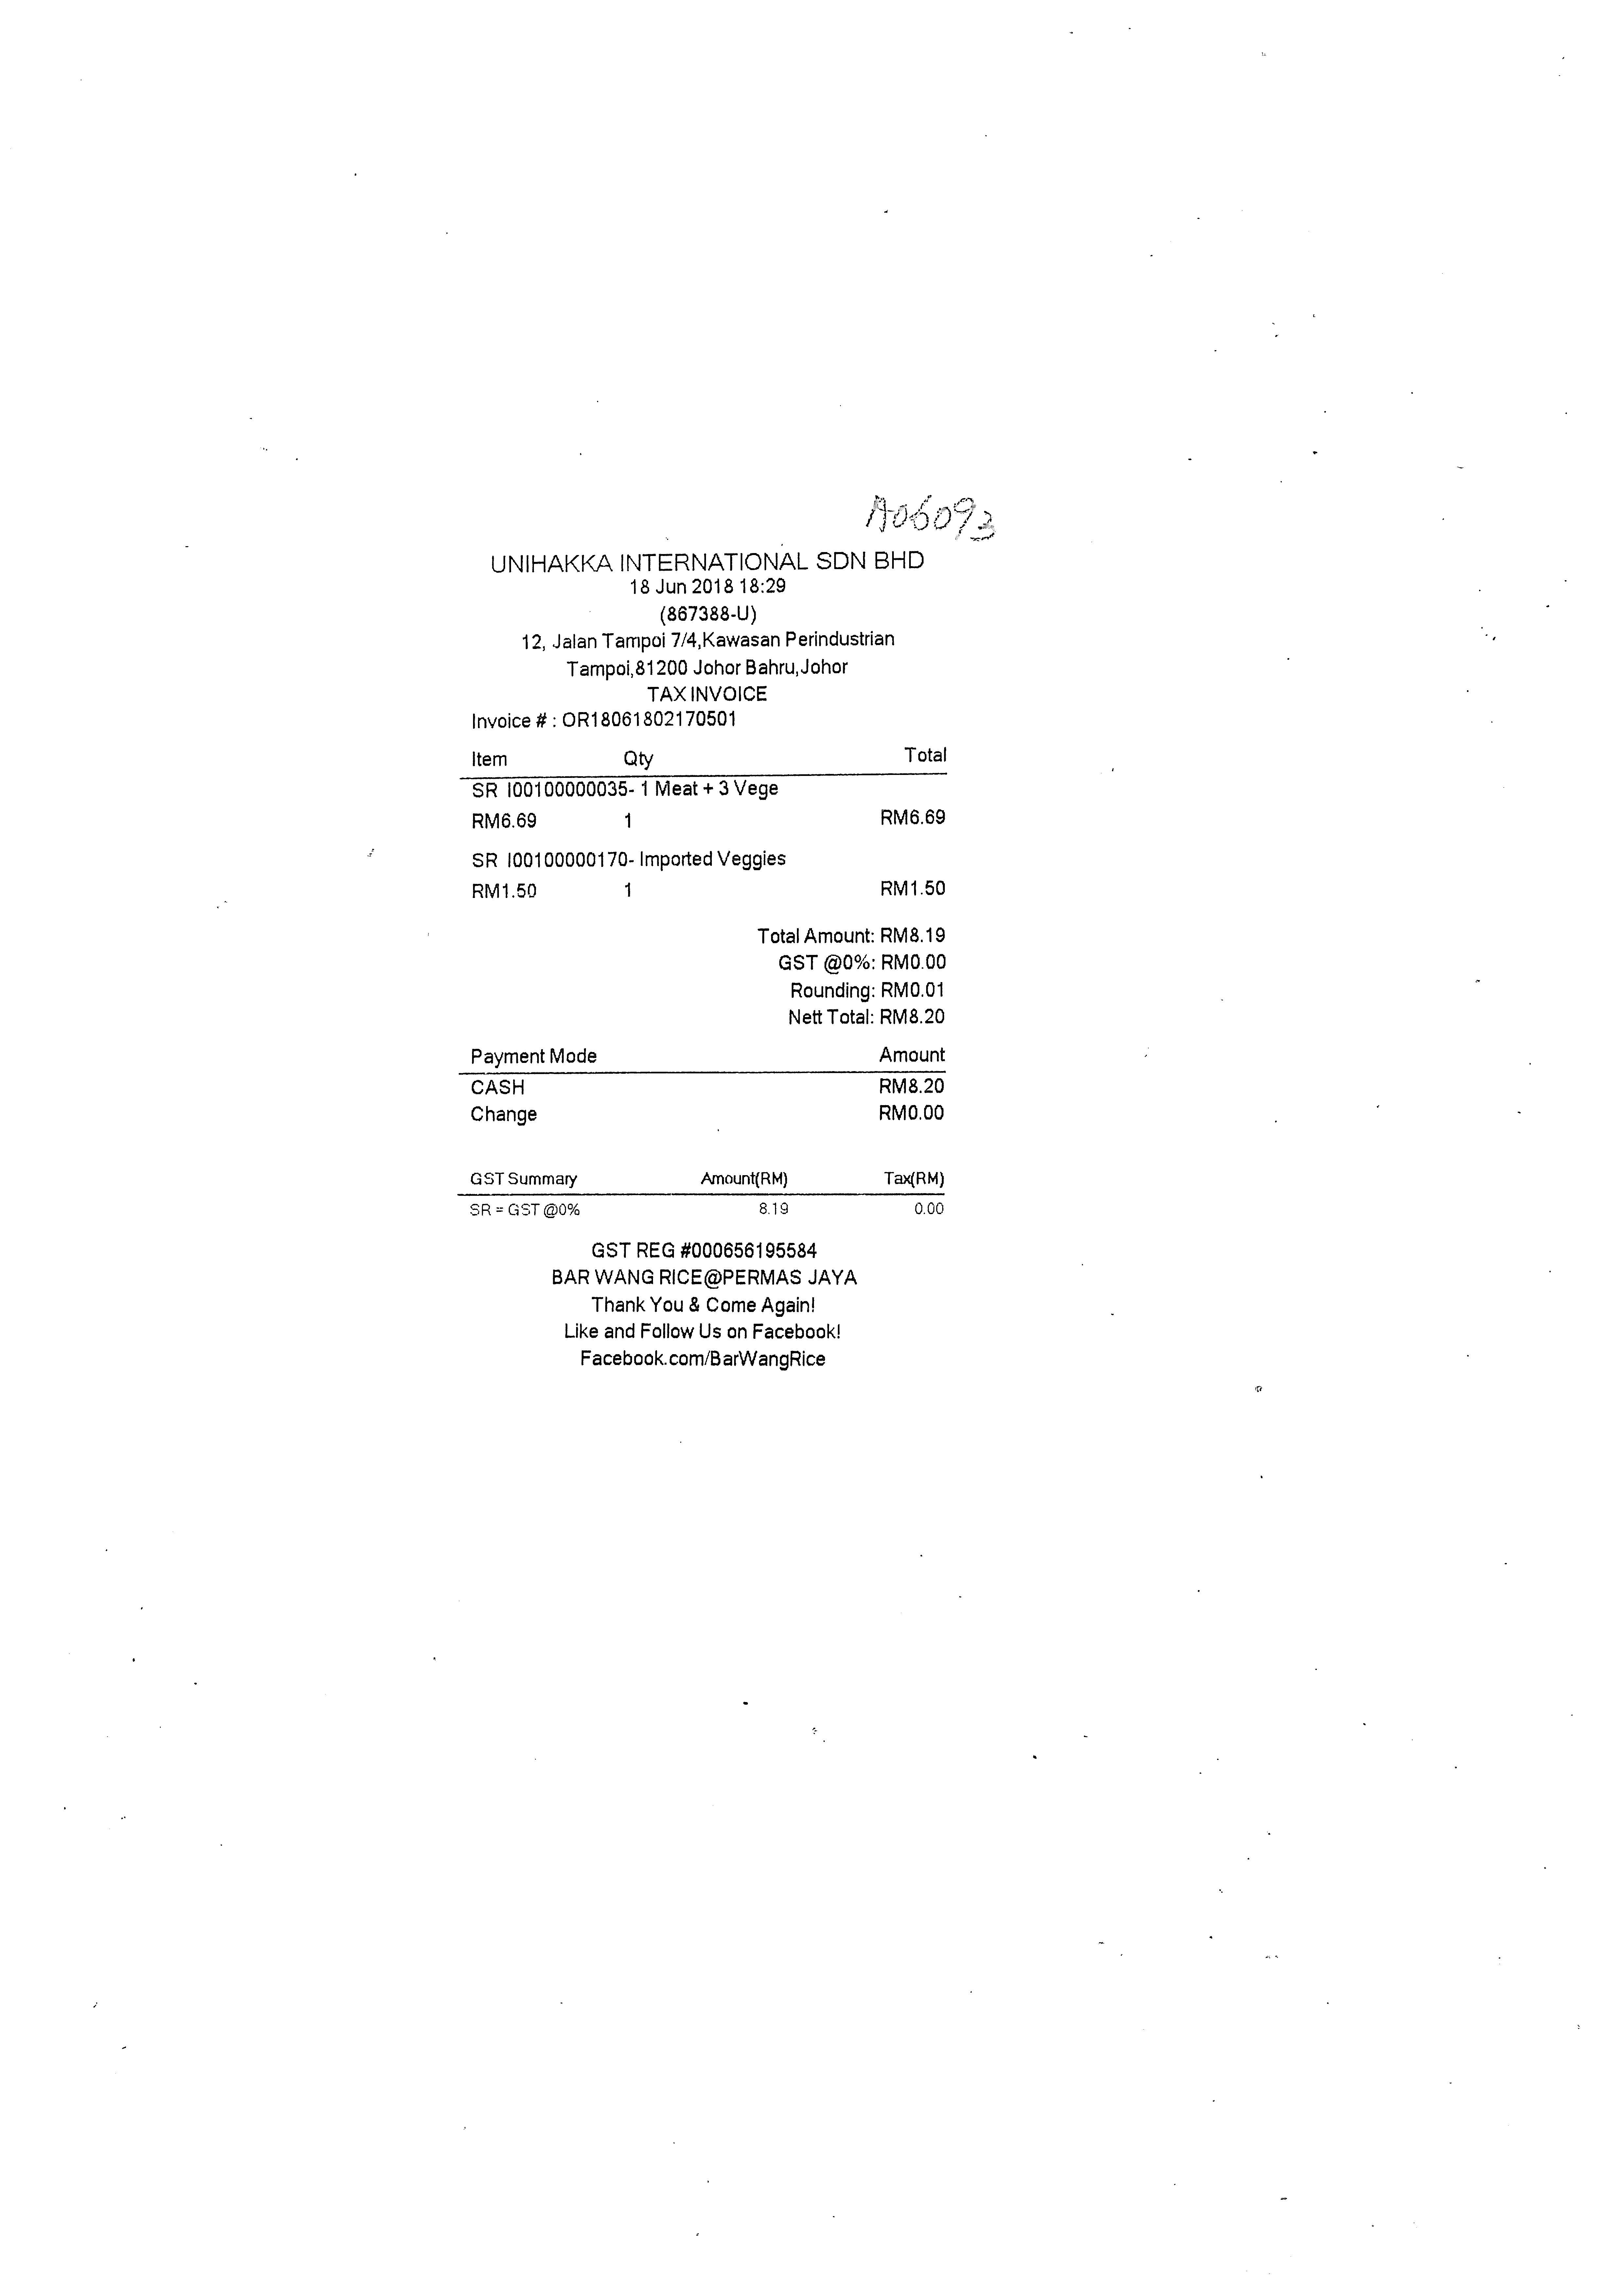
UNIHAKKA INTERNATIONAL SDN BHD
18 JUN 2018 18:29
(867388-U)
12, JALAN TAMPOI 7/4,KAWASAN PERINDUSTRIAN
TAMPOI,81200 JOHOR BAHRU, JOHOR
TAX INVOICE
INVOICE #: OR18061802170501
ITEM
QTY
TOTAL
SR I00100000035- 1 MEAT + 3 VEGE
RM6.69
SR I00100000170- IMPORTED VEGGIES
RM1.50
1
1
RM6.69
RM1.50
TOTAL AMOUNT: RM8.19
GST @0%: RM0.00
ROUNDING: RM0.01
NETT TOTAL: RM8.20
PAYMENT MODE
AMOUNT
CASH
CHANGE
RM8.20
RM0.00
GST SUMMARY
SR = GST @0%
AMOUNT(RM)
8.19
TAX(RM)
0.00
GST REG #000656195584
BAR WANG RICE@PERMAS JAYA
THANK YOU & COME AGAIN!
LIKE AND FOLLOW US ON FACEBOOK!
FACEBOOK.COM/BARWANGRICE